Question: Can you provide the account number mentioned in the document?
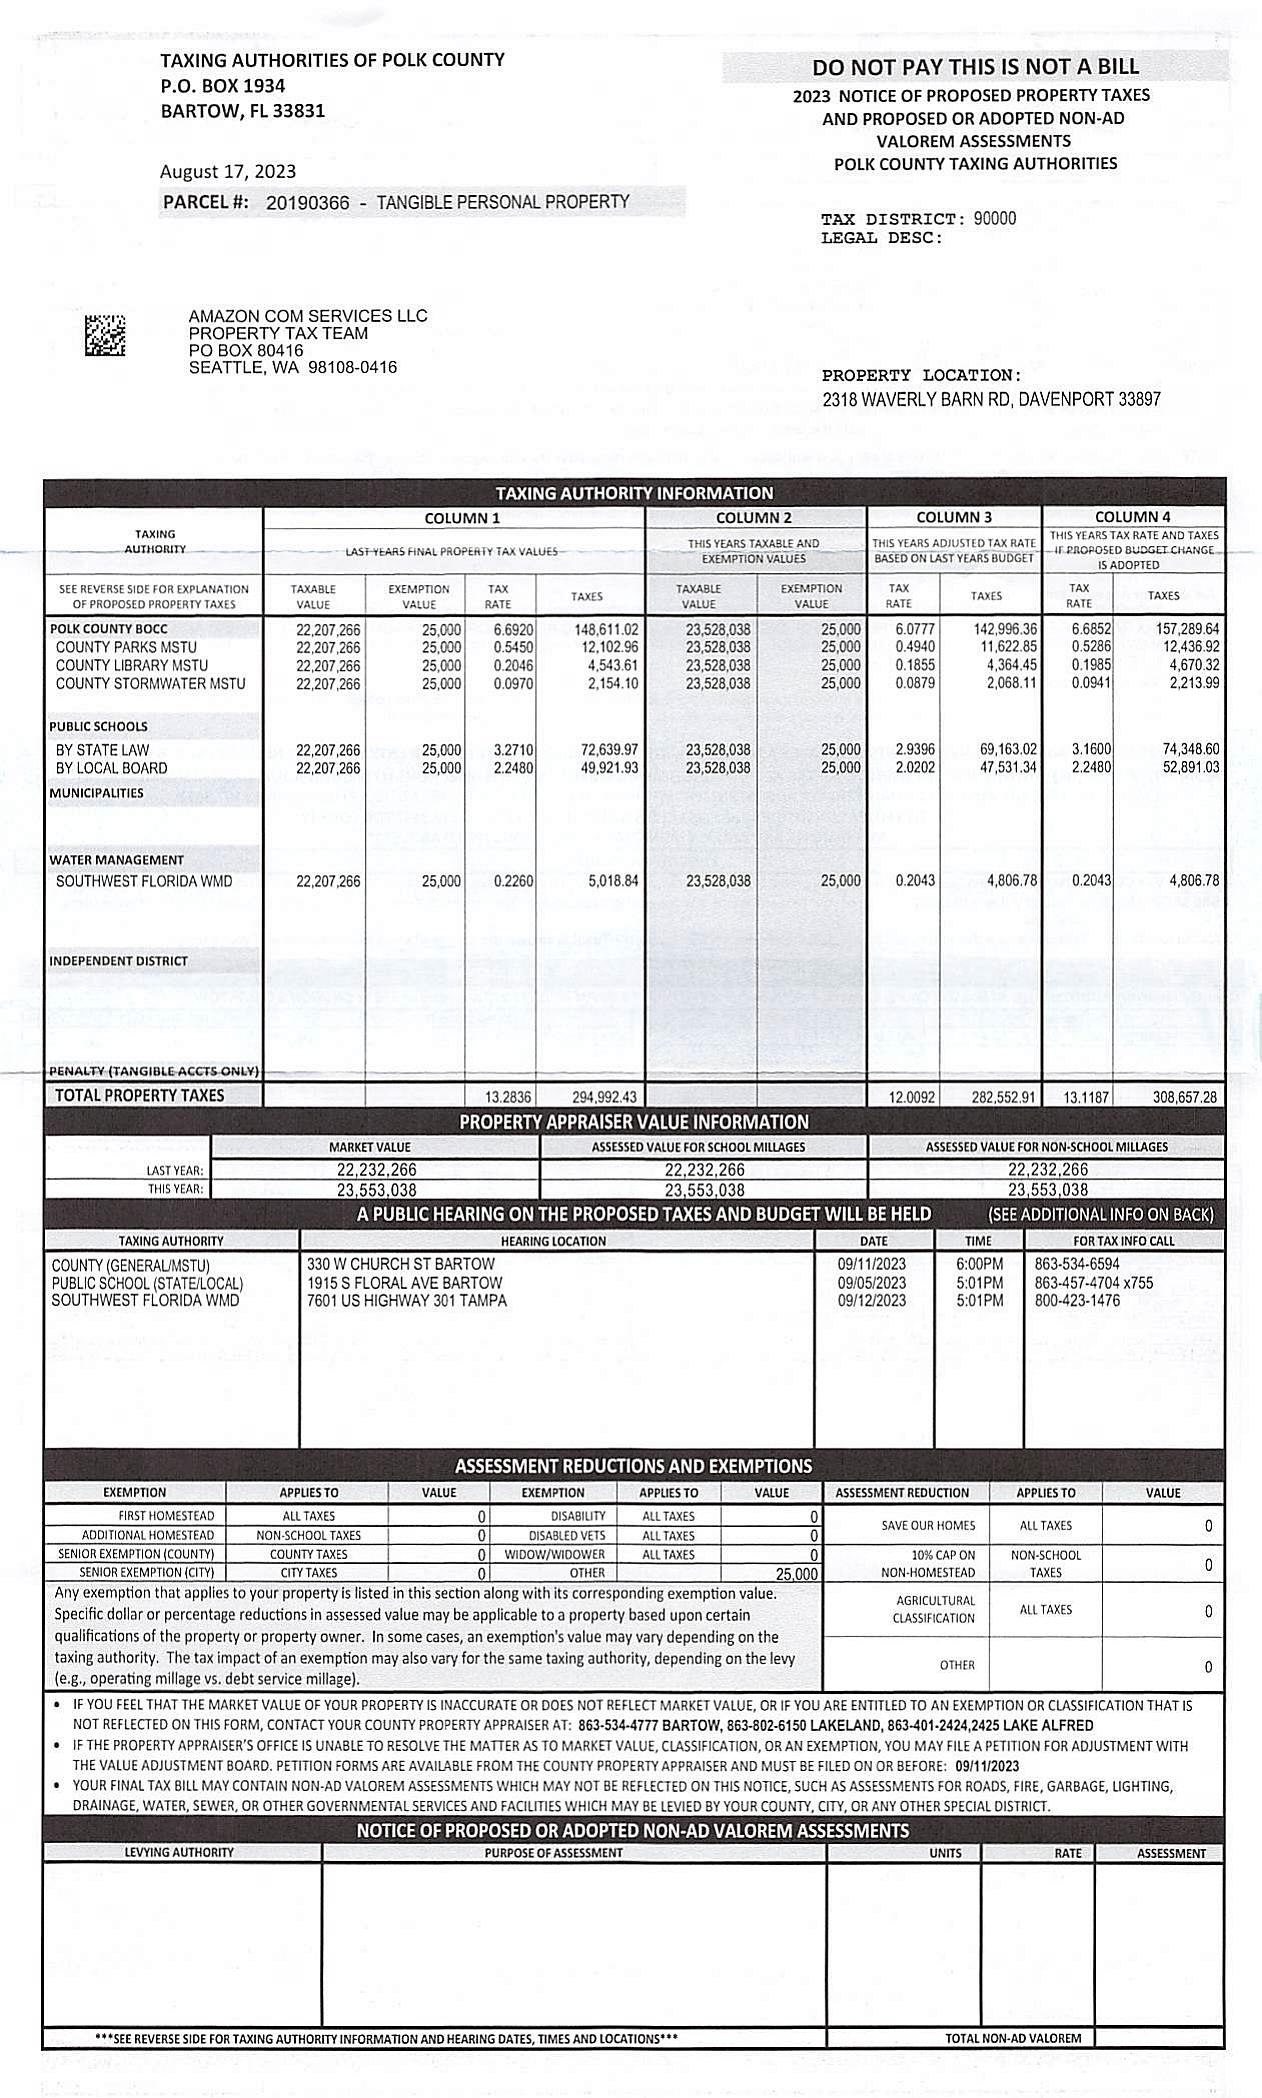
Answer: "20190366"